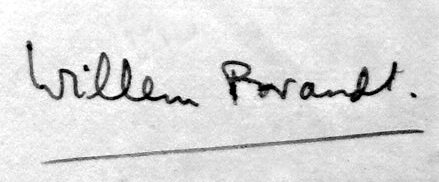
Signature of: willem brandt